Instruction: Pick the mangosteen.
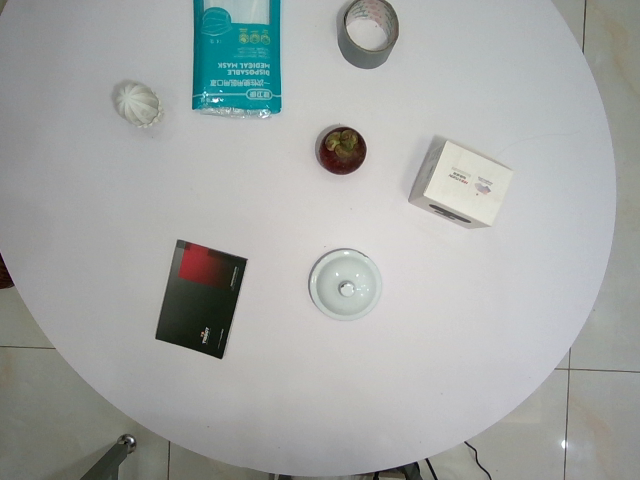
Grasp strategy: vertical